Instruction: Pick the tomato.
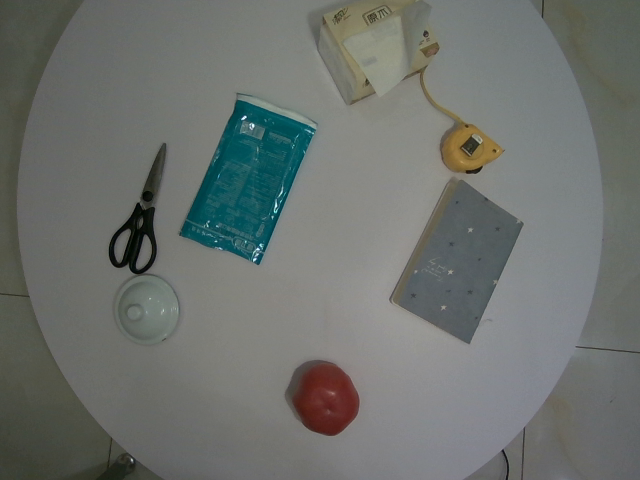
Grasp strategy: vertical